Identify and extract the amount in words, amount in numbers, payee name, cheque date, and bank name from the image.
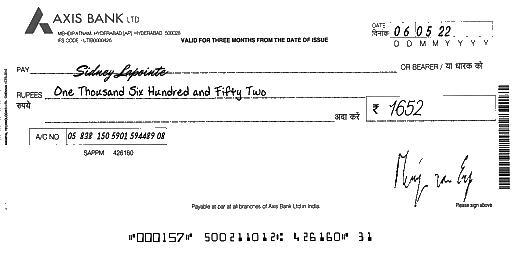
amt_in_words: One Thousand Six Hundred and Fifty Two
amt_in_figures: 1652
payee_name: Sidney Lapointe
bank_name: AXIS BANK
cheque_date: 06/05/22